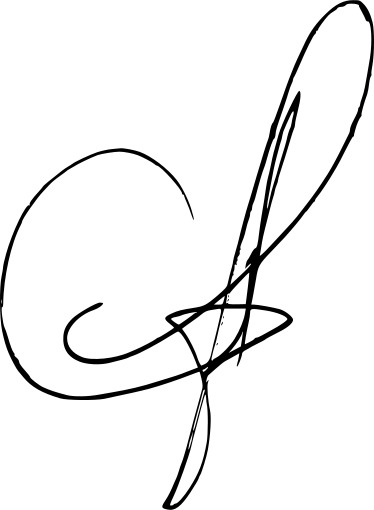
Signature of: oleksiy kuleba